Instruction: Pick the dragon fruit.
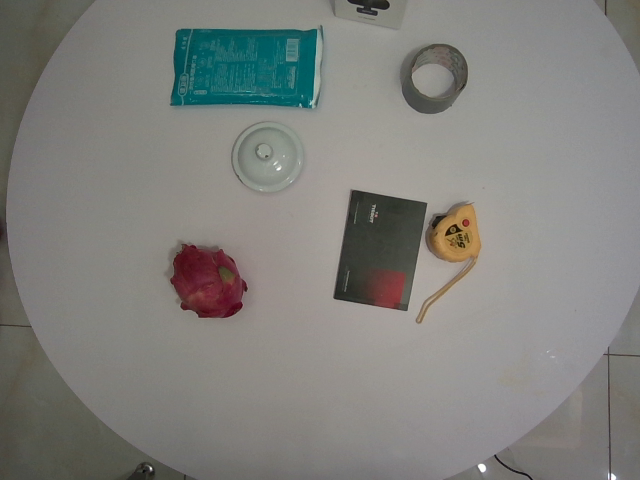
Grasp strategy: vertical